Question: What is the mailing or notice date provided in the document?
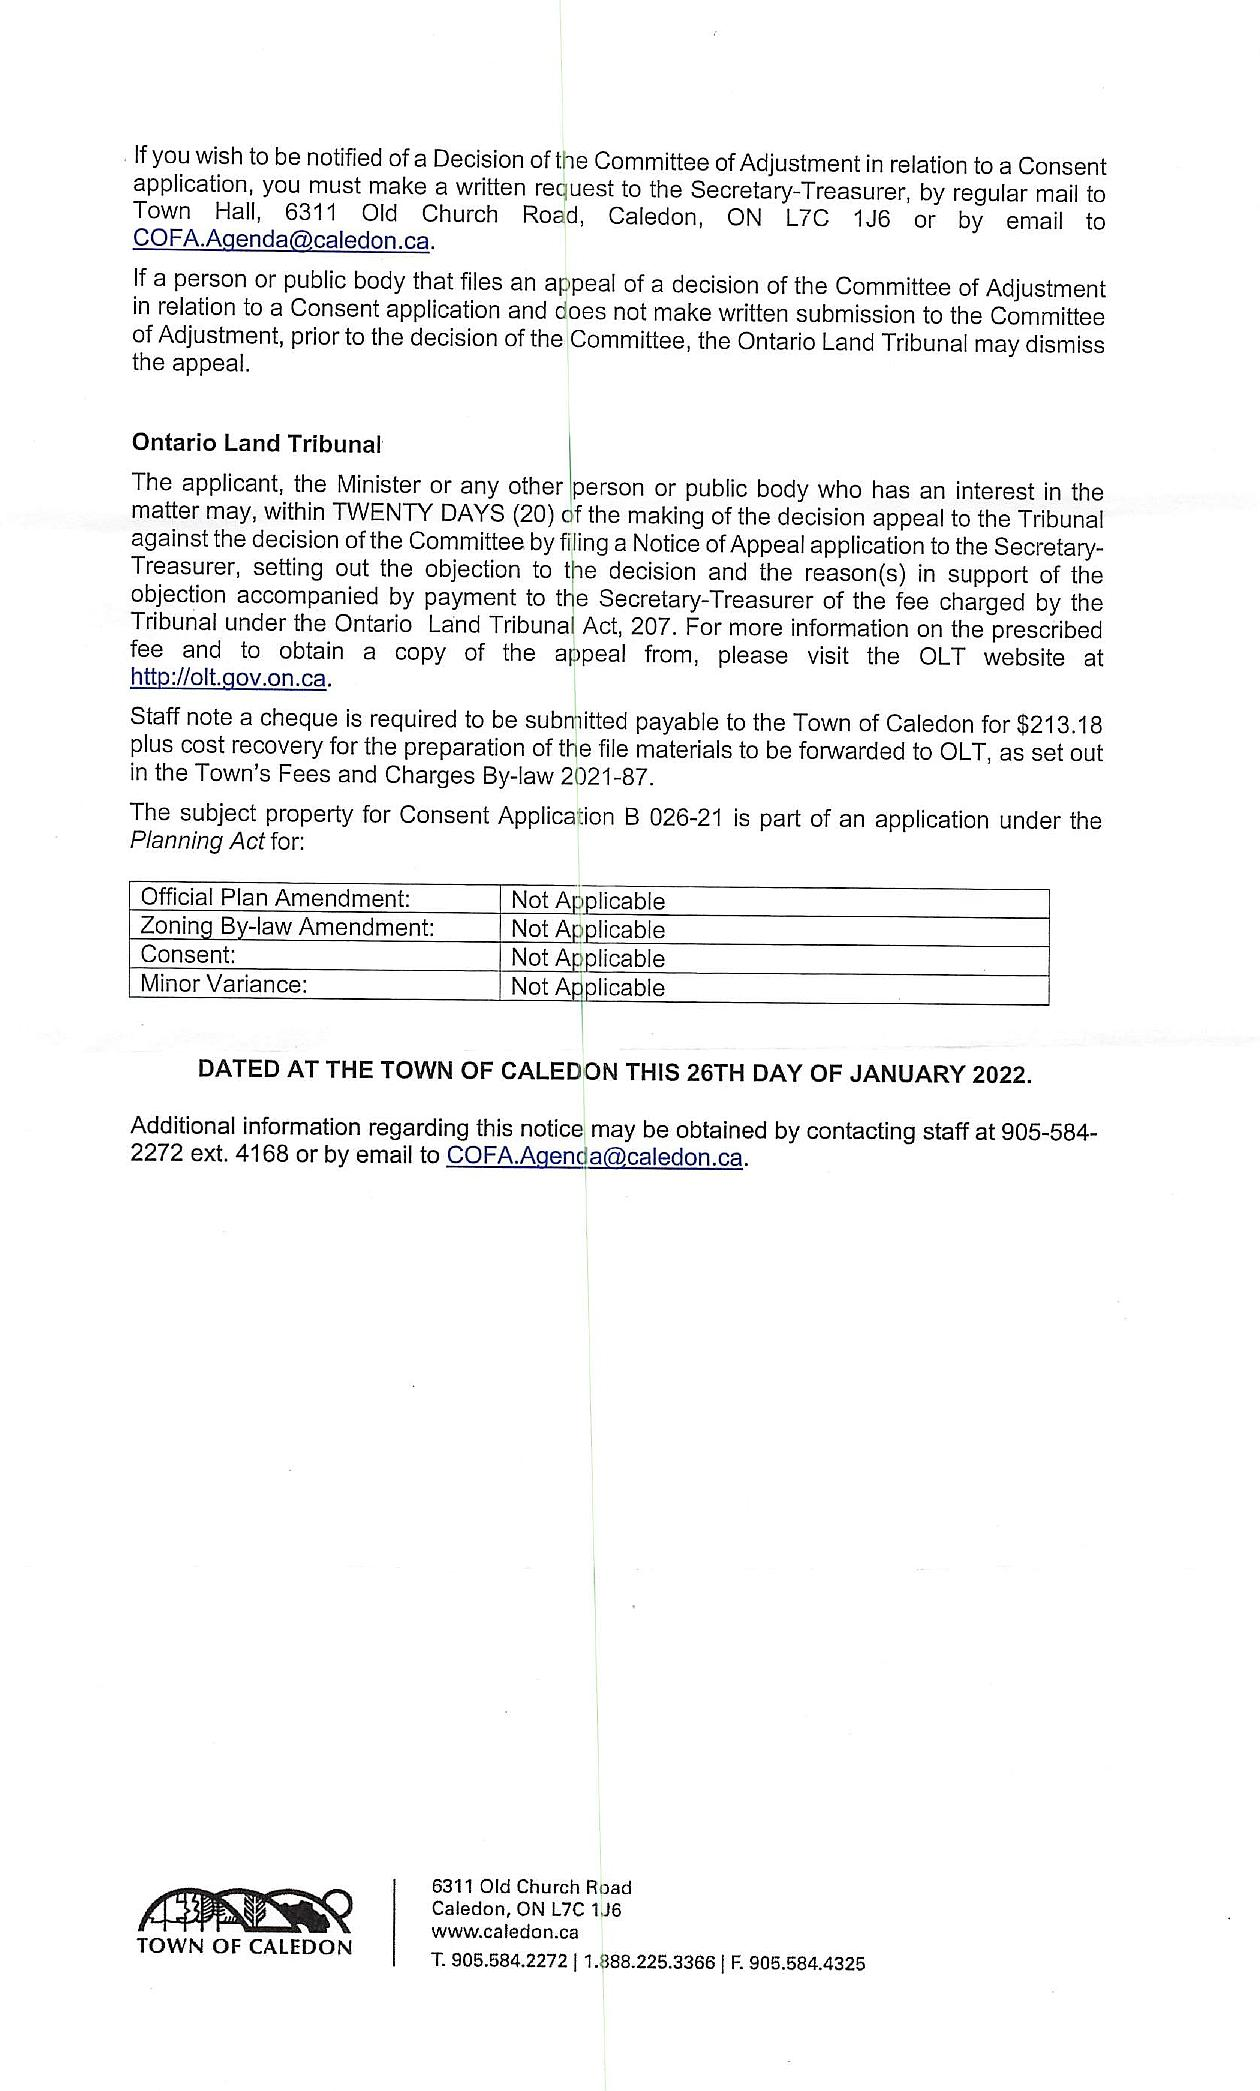
Answer: "DATED AT THE TOWN OF CALEDON THIS 26TH DAY OF JANUARY 2022"